Question: What is the appraised value of the property as recorded in the document?
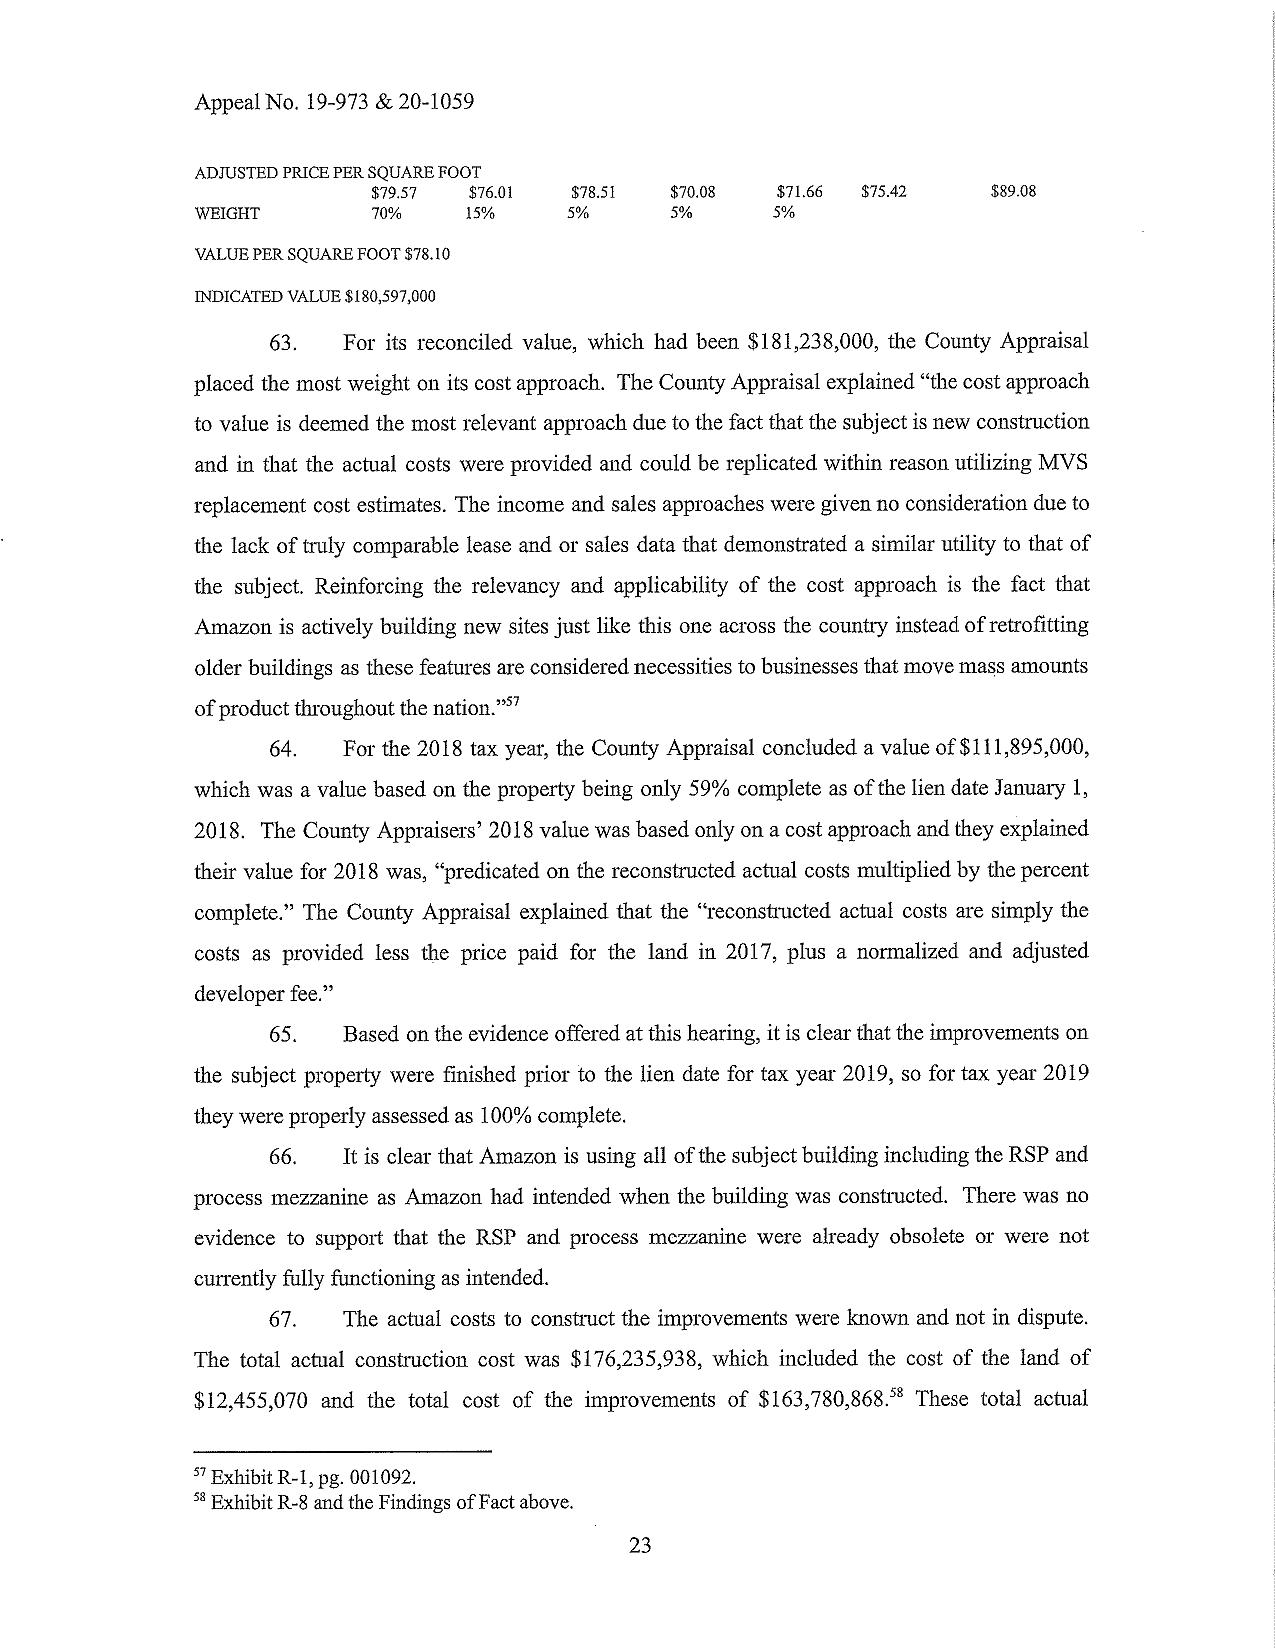
Answer: "$181,238,000 "